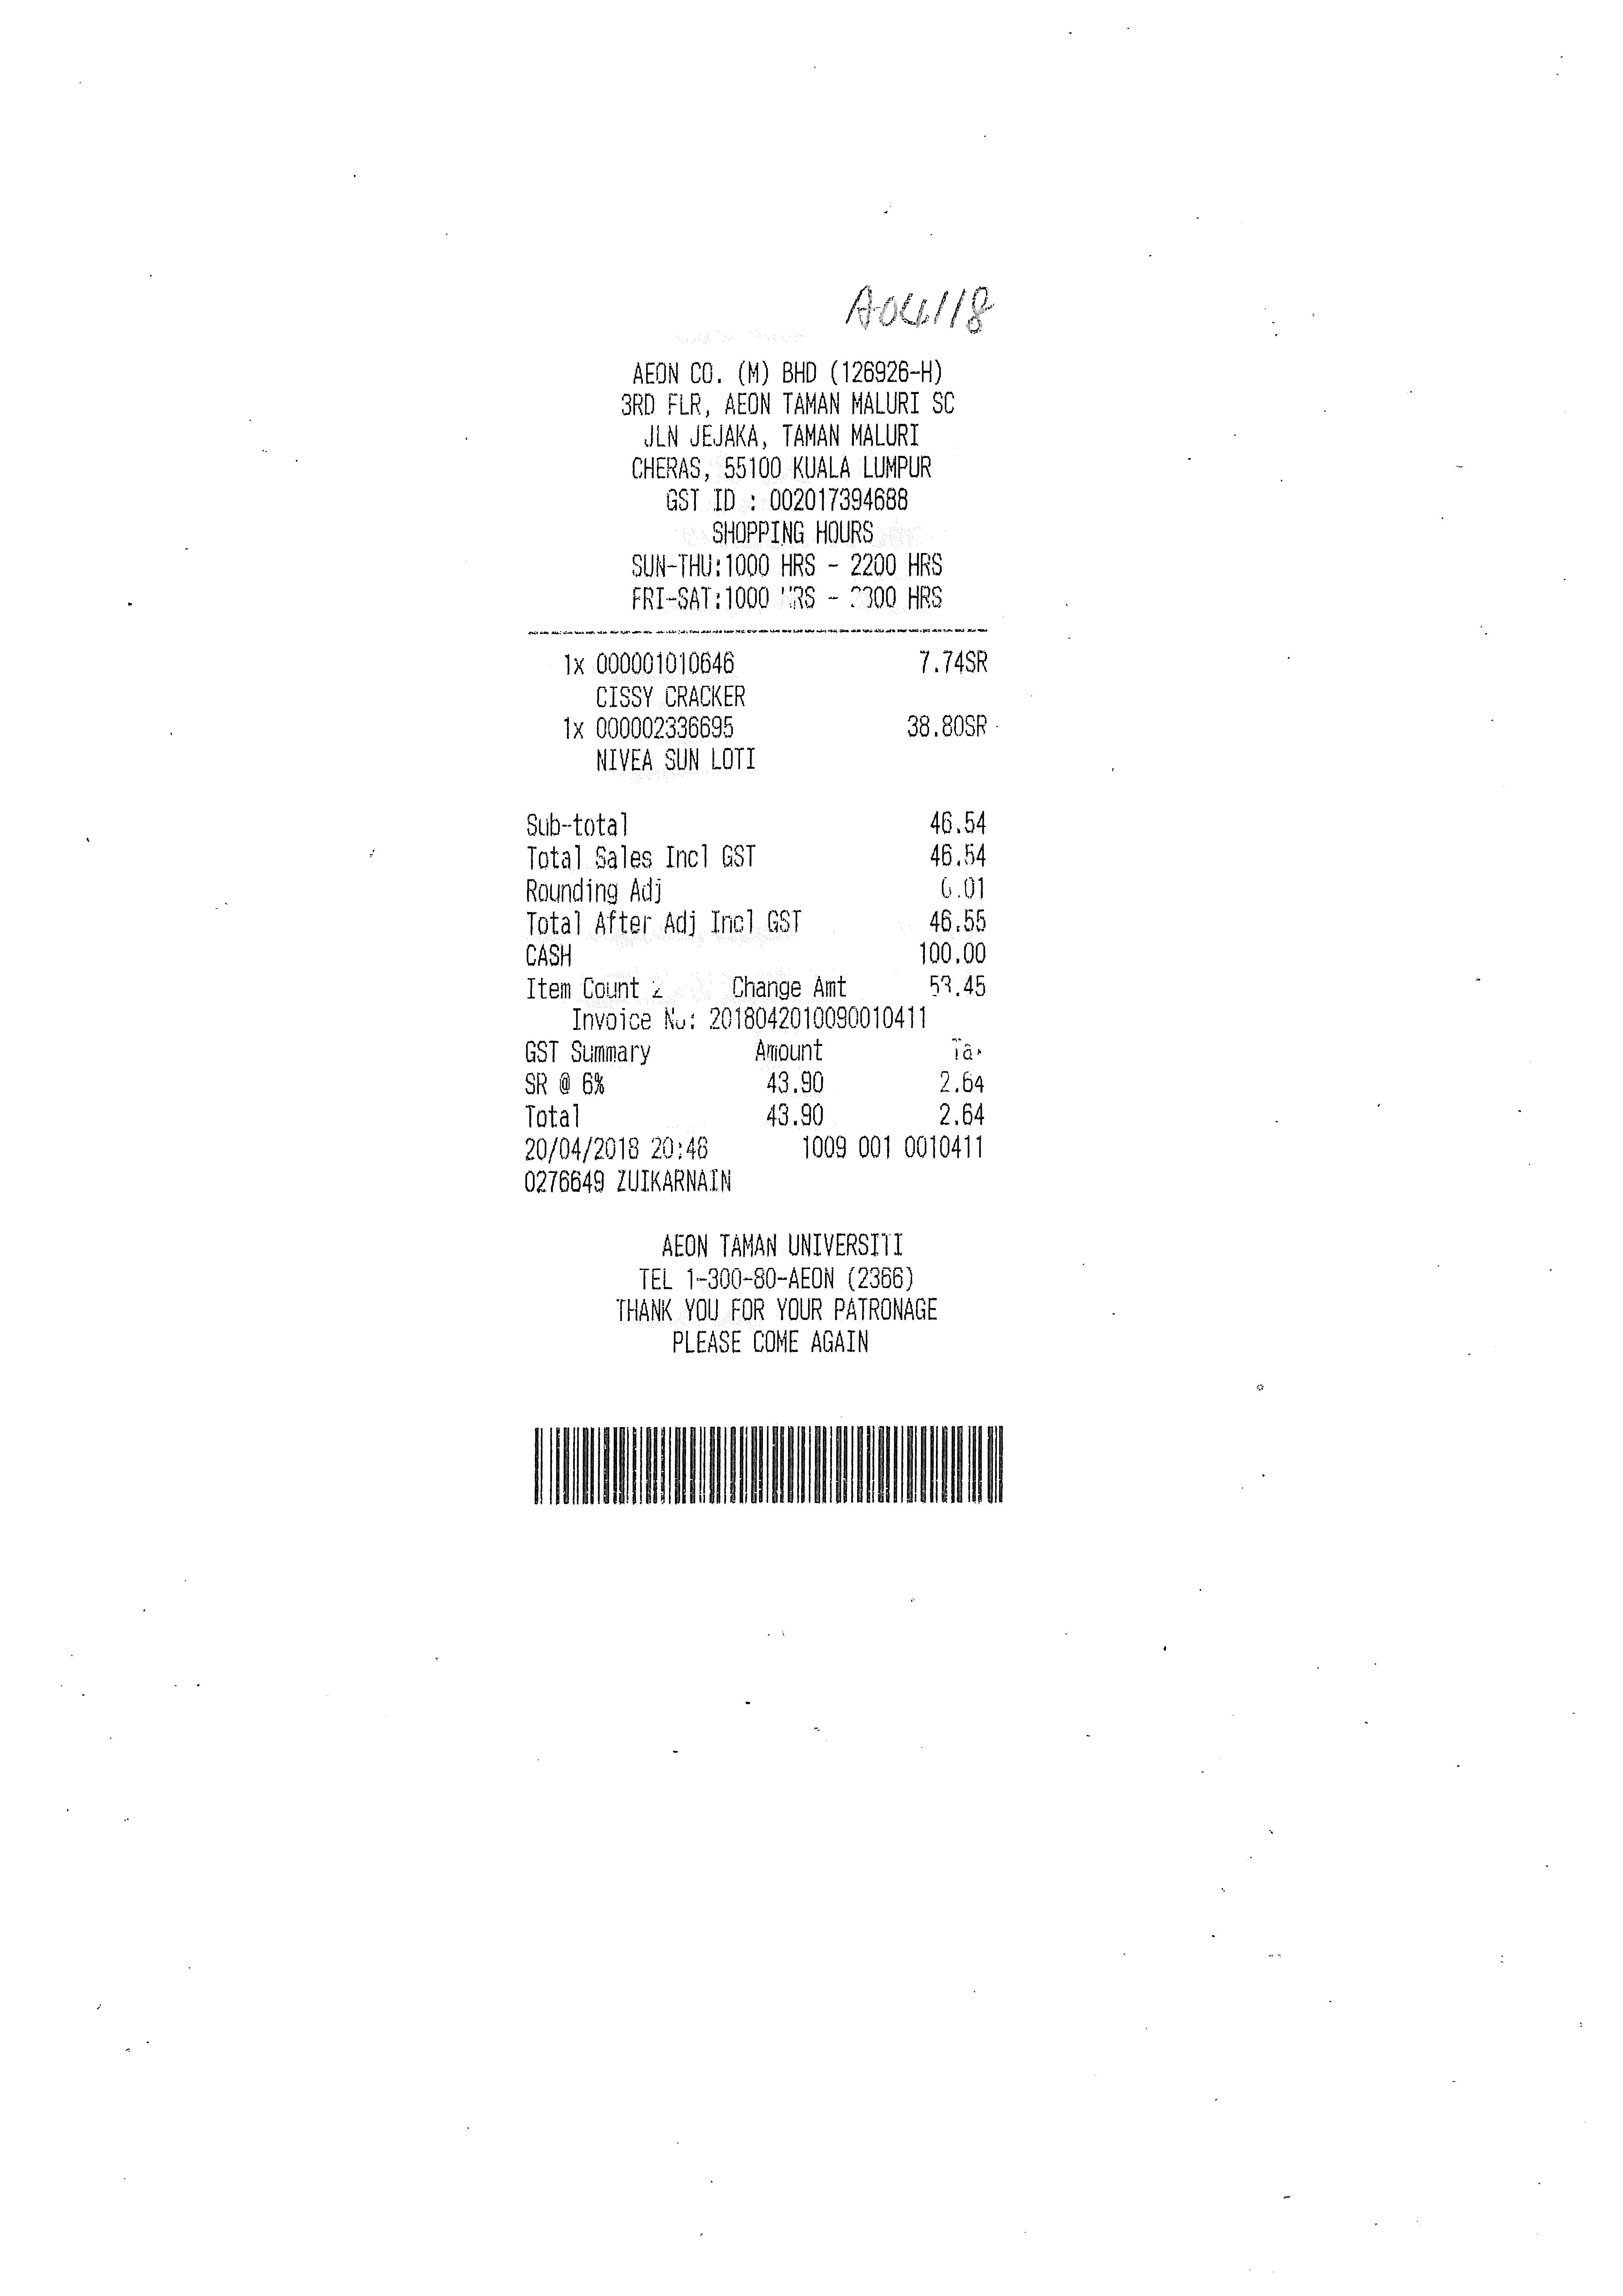
AEON CO. (M) BHD (126926-H)
3RD FLR, AEON TAMAN MALURI SC
JLN JEJAKA, TAMAN MALURI
CHERAS, 55100 KUALA LUMPUR
GST ID : 002017394688
SHOPPING HOURS
SUN-THU:1000 HRS - 2200 HRS
FRI-SAT:1000 RS - 2300 HRS
1X 000001010646
7.74SR
CISSY CRACKER
1X 000002336695
38.80SR
NIVEA SUN LOTI
SUB-TOTAL
46.54
TOTAL SALES INCL GST
46.54
ROUNDING ADJ
0.01
TOTAL AFTER ADJ INCL GST
46.55
CASH
100.00
ITEM COUNT 2
CHANGE AMT
53.45
INVOICE NO: 2018042010090010411
GST SUMMARY
AMOUNT
TA
SR @ 6%
43.90
2.64
TOTAL
43.90
2.64
20/04/2018 20:48
1009 001 0010411
0276649 ZUIKARNAIN
AEON TAMAN UNIVERSITI
TEL 1-300-80-AEON (2366)
THANK YOU FOR YOUR PATRONAGE
PLEASE COME AGAIN